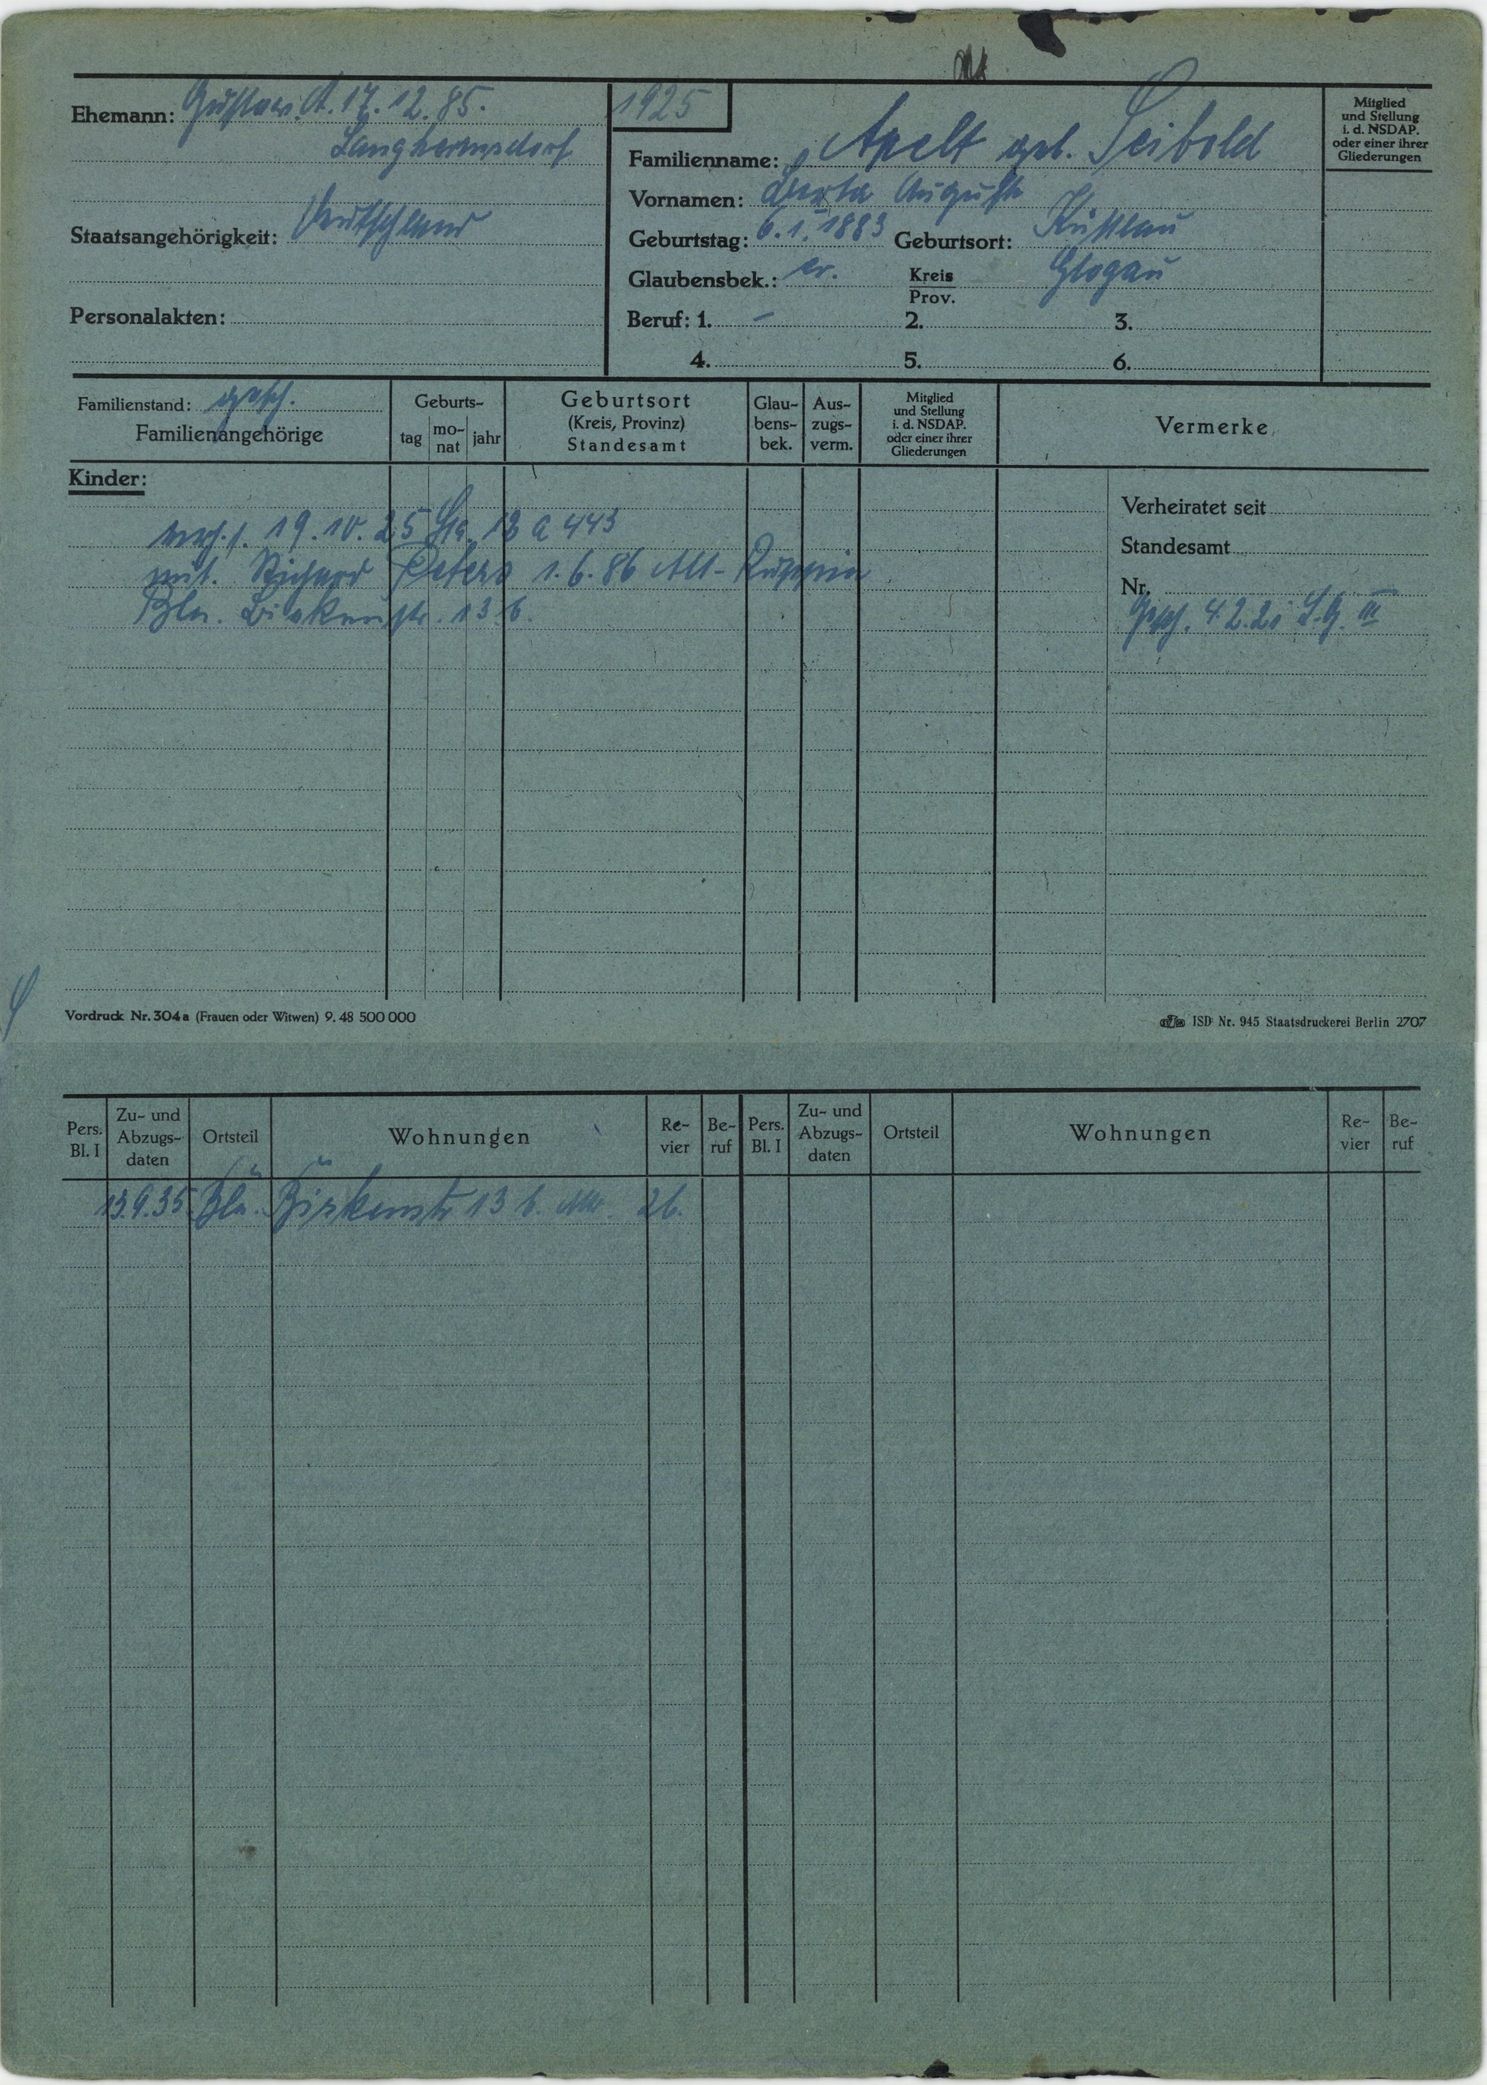
Apelt geb. Seibold